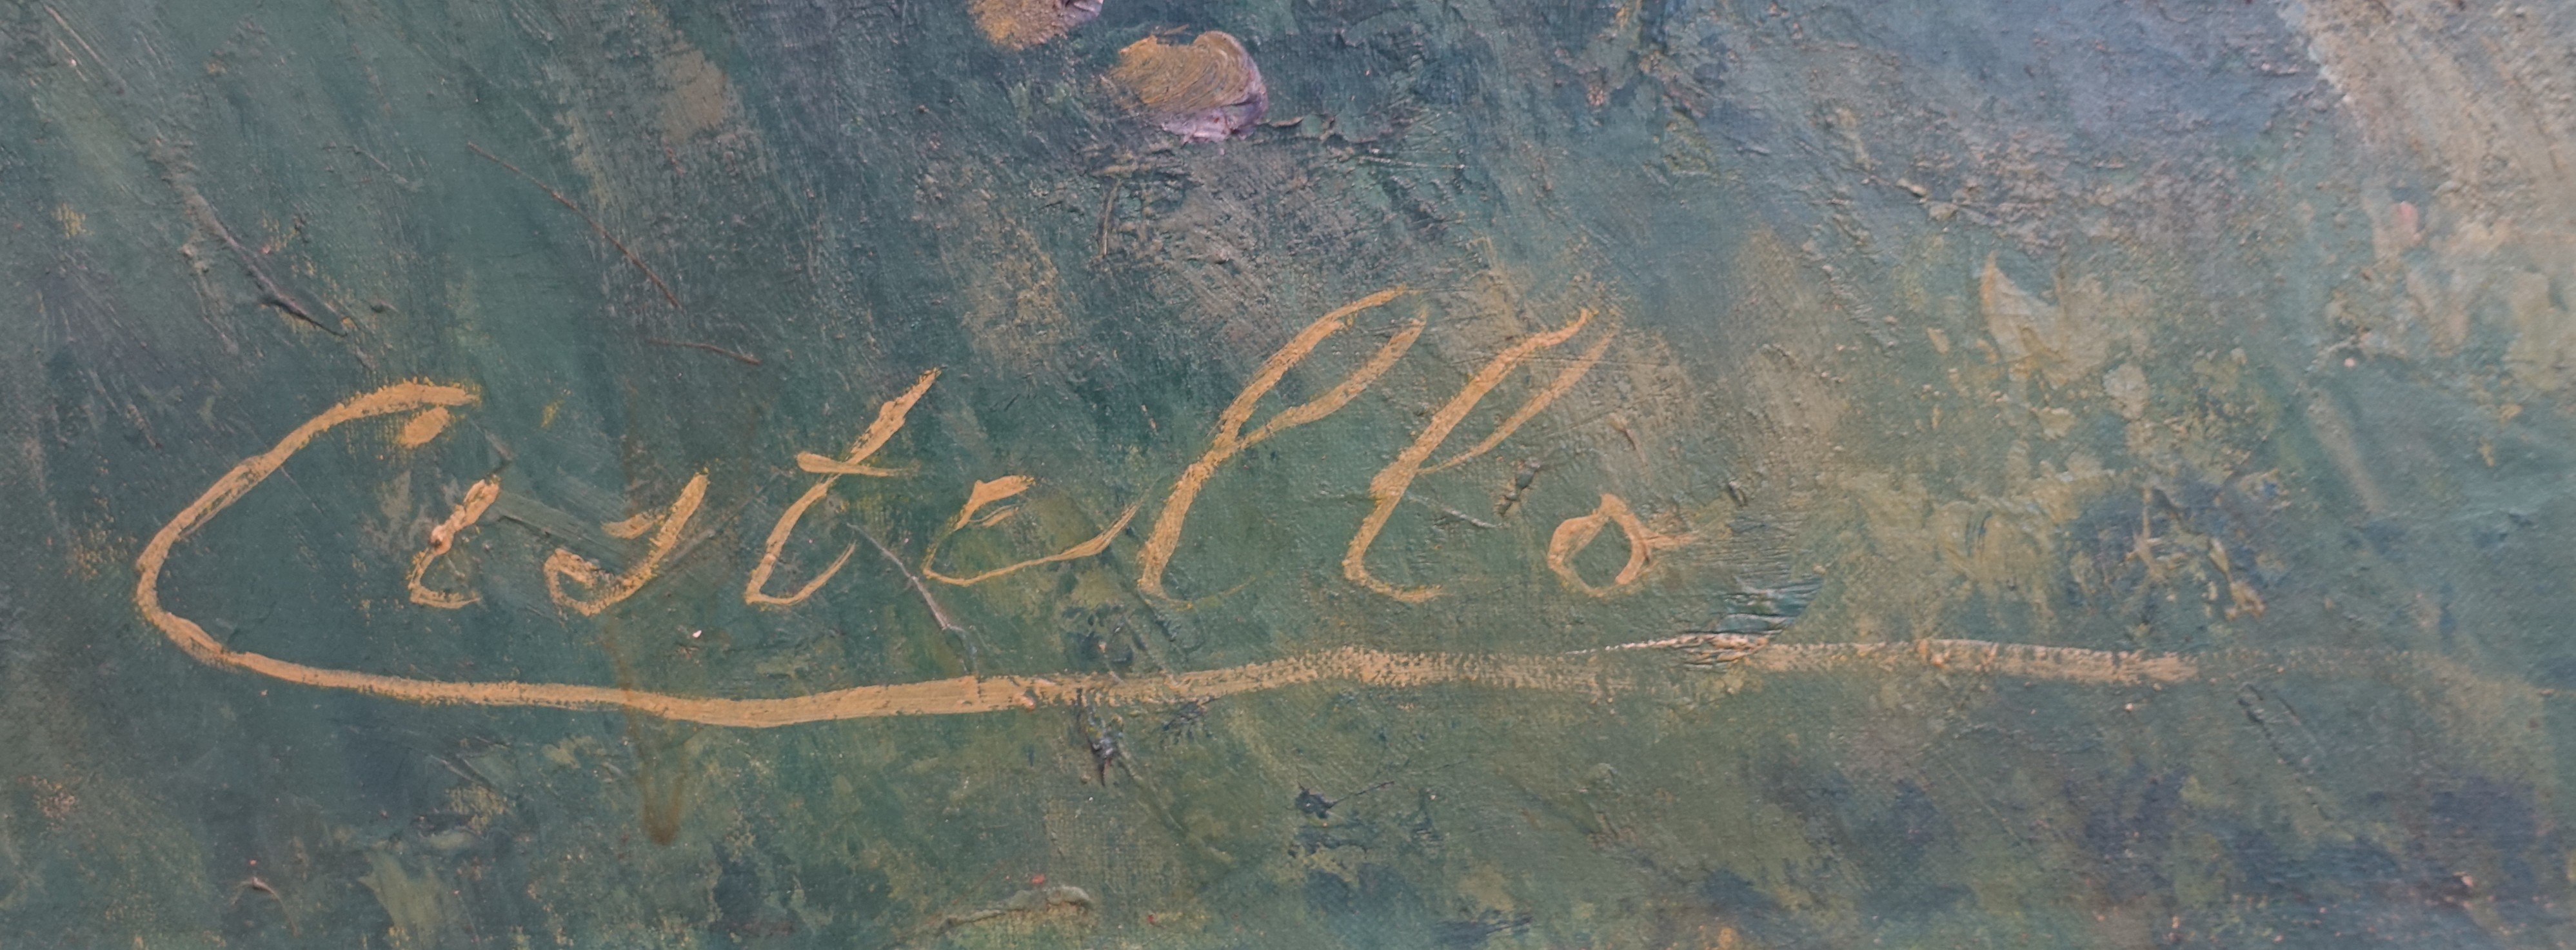
Signature of: júlia de cistello